Question: Talk about the condition:
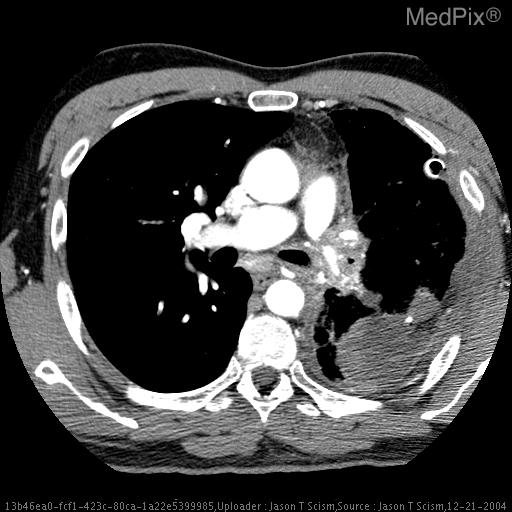
Answer: The disease is discussed as: Unilateral pulmonary artery nonperfusion on a radionuclide scan is uncommon. Unilateral nonperfusion with a normally perfused contralateral lung is even less common. While pulmonary thromboembolism is the most common cause of a perfusion defect on perfusion imaging, it is a relatively uncommon cause of unilateral hypoperfusion (especially if the perfused lung shows little or no abnormalities).  Because pulmonary emboli are usually multiple, a single large unilateral defect suggests other diagnoses. The differential diagnosis for the most common causes of unilateral nonperfusion with a normally perfused contralateral lung includes bronchogenic carcinoma (the most common cause), congenital heart disease, hyperlucent lung syndrome / Swyer-James syndrome, post surgical changes, and fibrosing mediastinitis.

Histoplasmosis is the most common cause of fibrosing mediastinitis in the United States, several times more common than tuberculosis, the second leading cause. Fibrosing mediastinitis results from excessive scarring around the hilar and mediastinal lymph nodes, presumably resulting from reaction to antigens released from Histoplasma organisms. Typically this presents several years after the initial infection. Fibrosing mediastinitis represents a noninfectious complication of histoplasmosis rather than an active and progressive infection. The presence of calcification indicates that the initial infection occurred several years earlier. Also, failure to isolate Histoplasma capsulatum from surgical specimens supports the assumption that the infection is no longer active.